Question: What is the potential diagnosis?
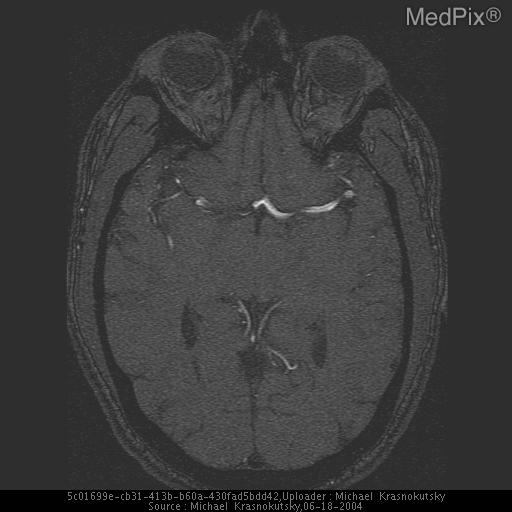
Answer: The possible diagnosis includes Dissection
Partial occlusion (in case of hypoplastic A1)
Total occlusion (in case of conjenitally absent A1)..